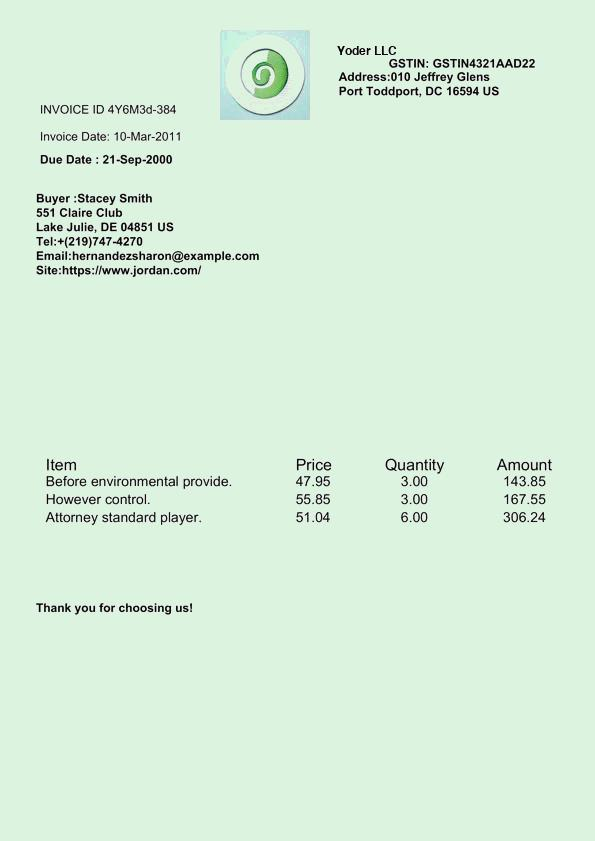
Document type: Invoice